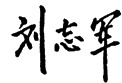
Signature of: liu zhijun